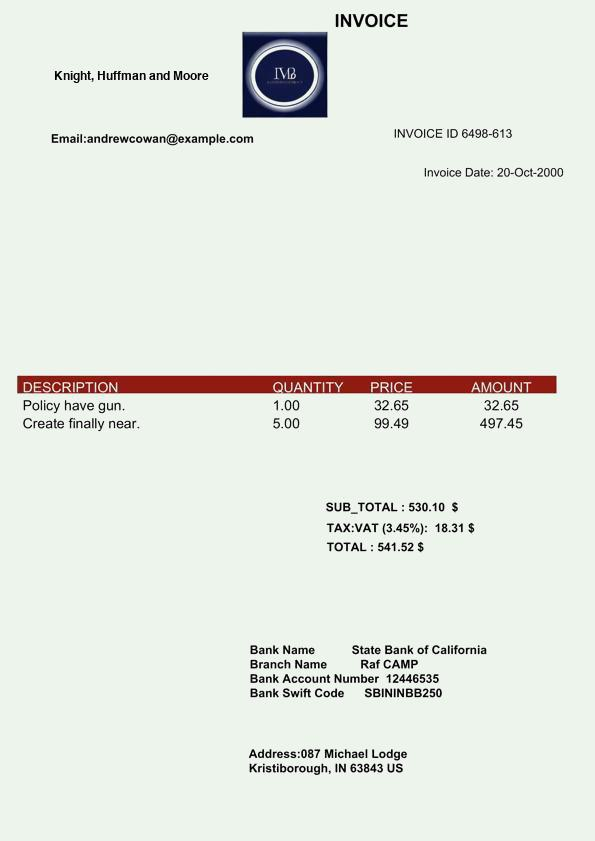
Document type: Invoice